Question: How does the patient history play a role?
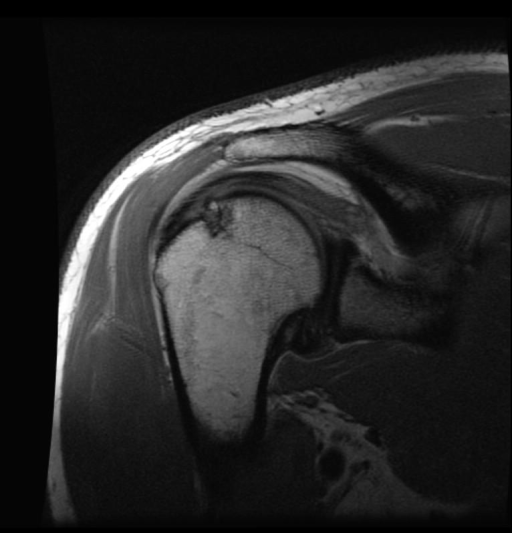
Answer: The patient's history of 42 yo man presents with onset of right shoulder pain for two years, combined with right upper extremity numbness and tingling. is key in understanding the case.